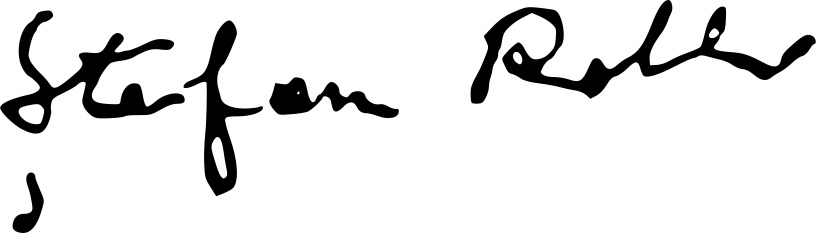
Signature of: stephan roll